Question: What appears to be the issue?
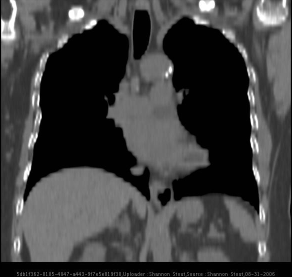
Answer: The findings suggest Small Type 1 hiatal hernia (aka axial or sliding hiatal hernia). Coronal Sag reconstruction. The patient might have a history of 75 yo smoker presents for CT follow-up of pulmonary nodules.